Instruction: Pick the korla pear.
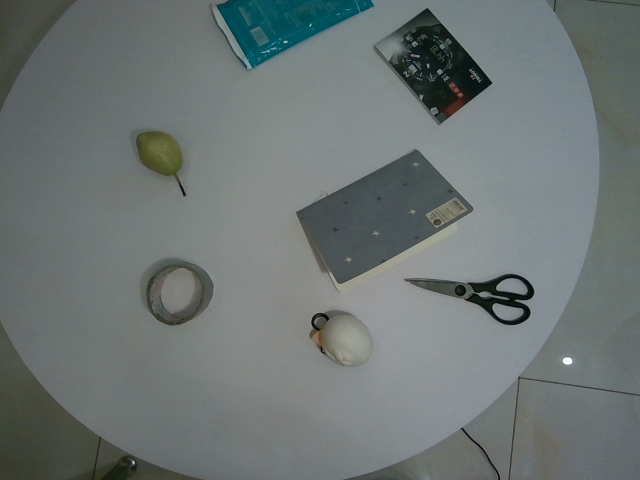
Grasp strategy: vertical